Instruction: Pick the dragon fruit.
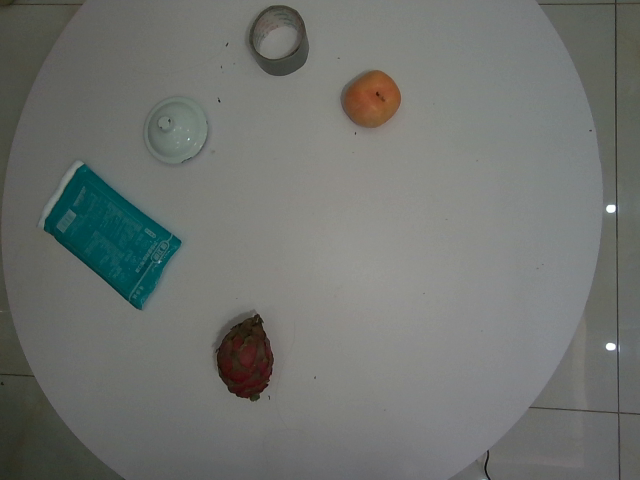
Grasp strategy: vertical